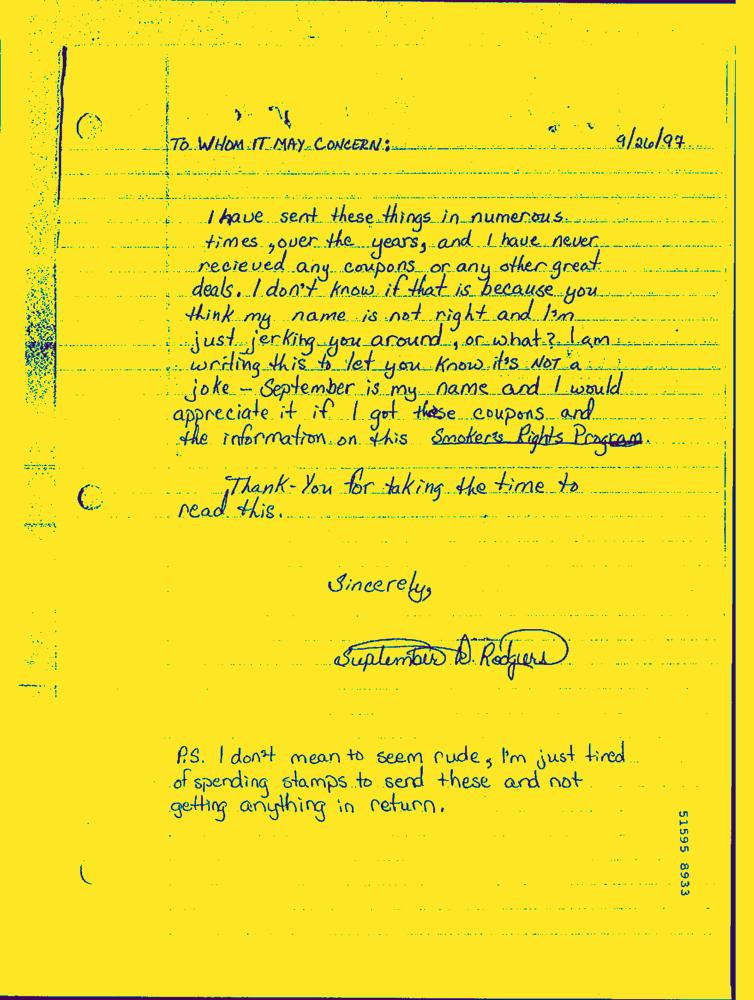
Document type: Hand-Written